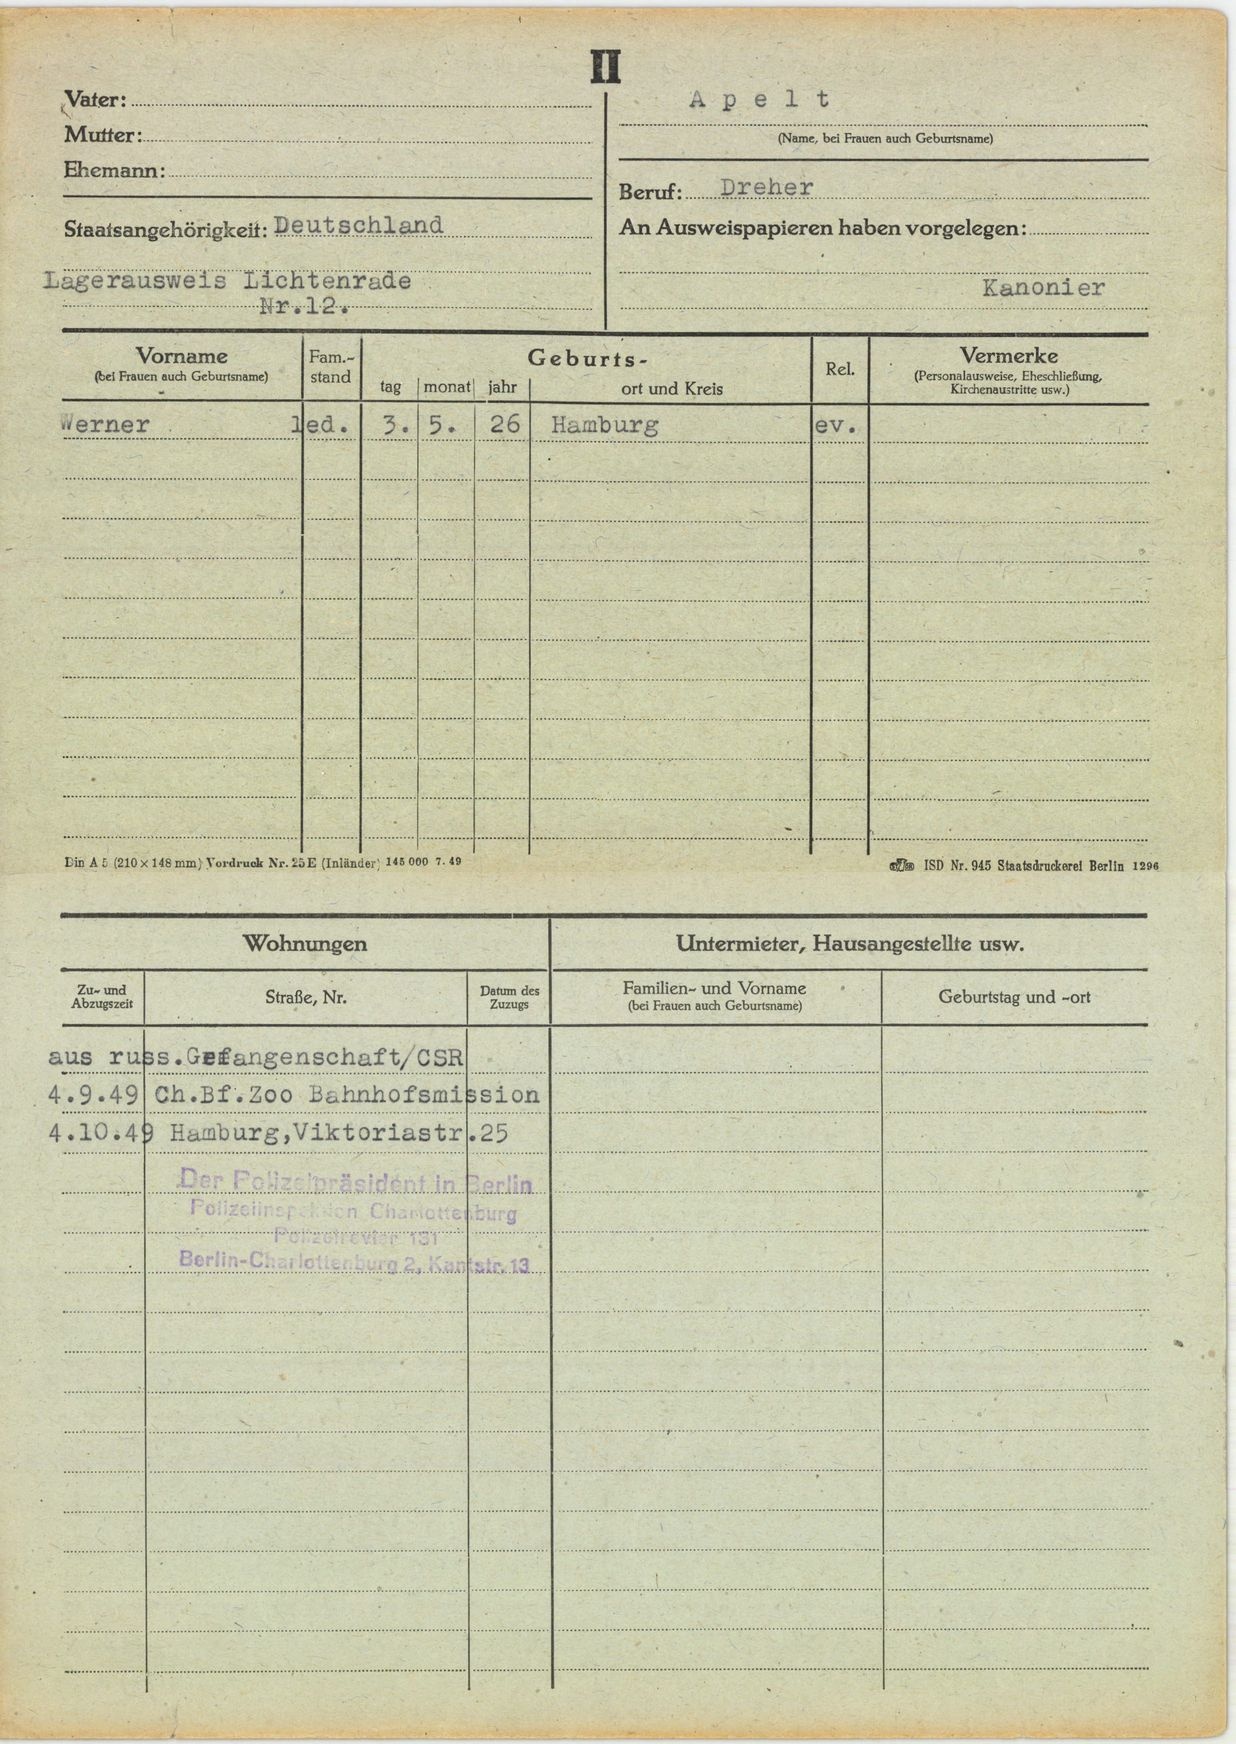
Apelt